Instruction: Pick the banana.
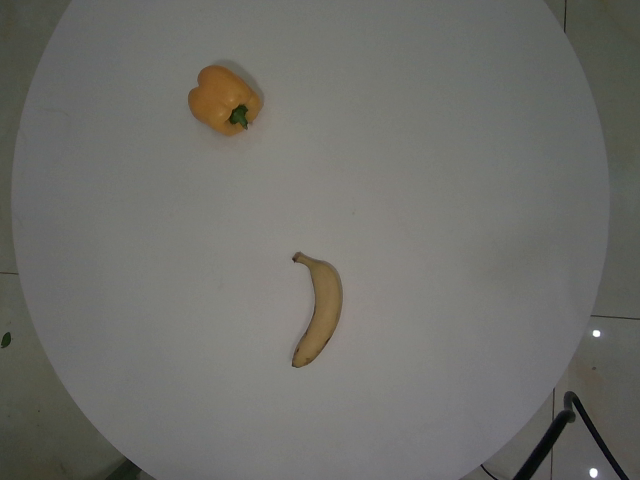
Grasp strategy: vertical